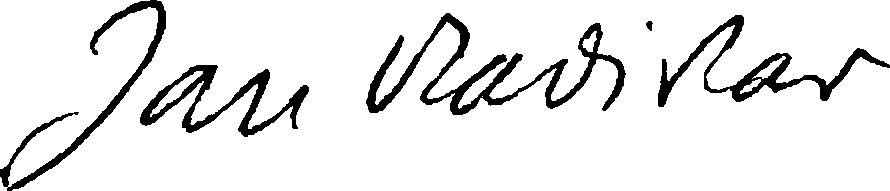
Signature of: jan vladislav